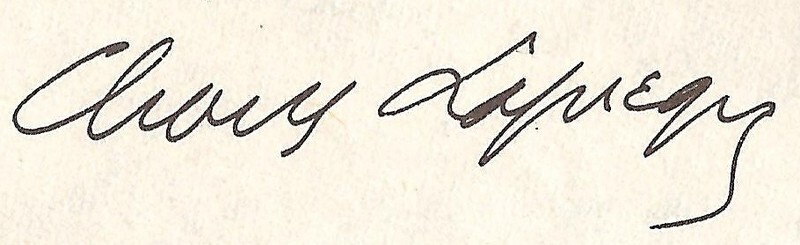
Signature of: charles lapicque